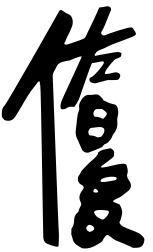
Signature of: shun saeki